Question: Explain the disease:
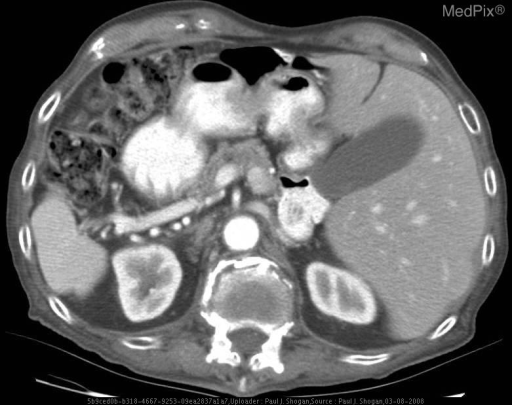
Answer: The disease is discussed as: There are three types of situs:
» situs solitus (normal),
» situs inversus (mirror image of normal), and
» situs ambiguous (1).

In regards to situs inversus, the systemic atrium is on the left, with a left-sided trilobed lung, liver, gallbladder, and inferior vena cava.  The pulmonary atrium is on the right with a right-sided bilobed lung, stomach, single spleen, and aorta.  Additionally, the cardiac apex is on the right (situs inversus with dextrocardia or situs inversus totalis) (2, 3).  Identified in about 0.01% of the population, situs inversus is recessively inherited, more common in males, and is associated with other congenital disorders such as polysplenia, asplenia, horseshoe kidney, diaphragmatic hernia, and annular pancreas (2, 4).

Kartagener syndrome is a type of primary ciliary dyskinesia (PCD) that includes: situs inversus, nasal polyposis with chronic sinusitis, and bronchiectasis.  It is present in anywhere from 20%-25% of patients have situs inversus, however, only 50% of patients with immotile cilia syndrome have situs inversus.  This 50/50 split relates to the role of cilia in creating chemical gradients in the embryo that organize Left-Right asymmetric development.

Impaired mucociliary clearance leads to recurrent lung infections, bronchiectasis predominately affecting the lower lung fields, chronic sinusitis, and otitis media (1, 2, 3).